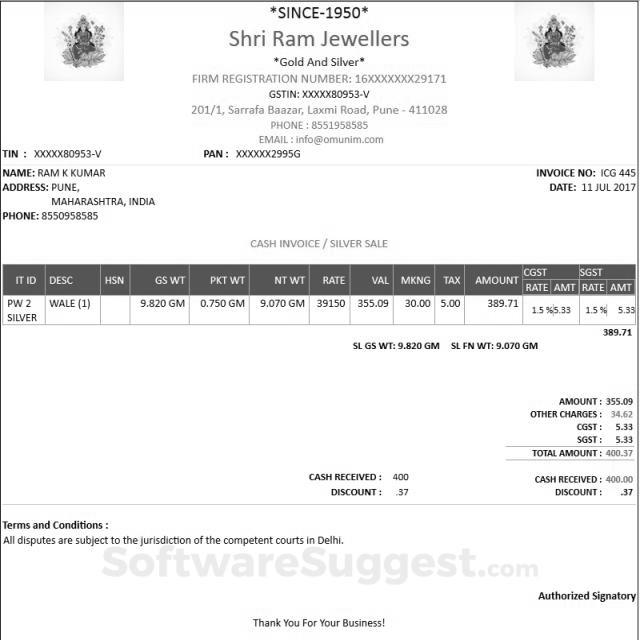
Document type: Invoice